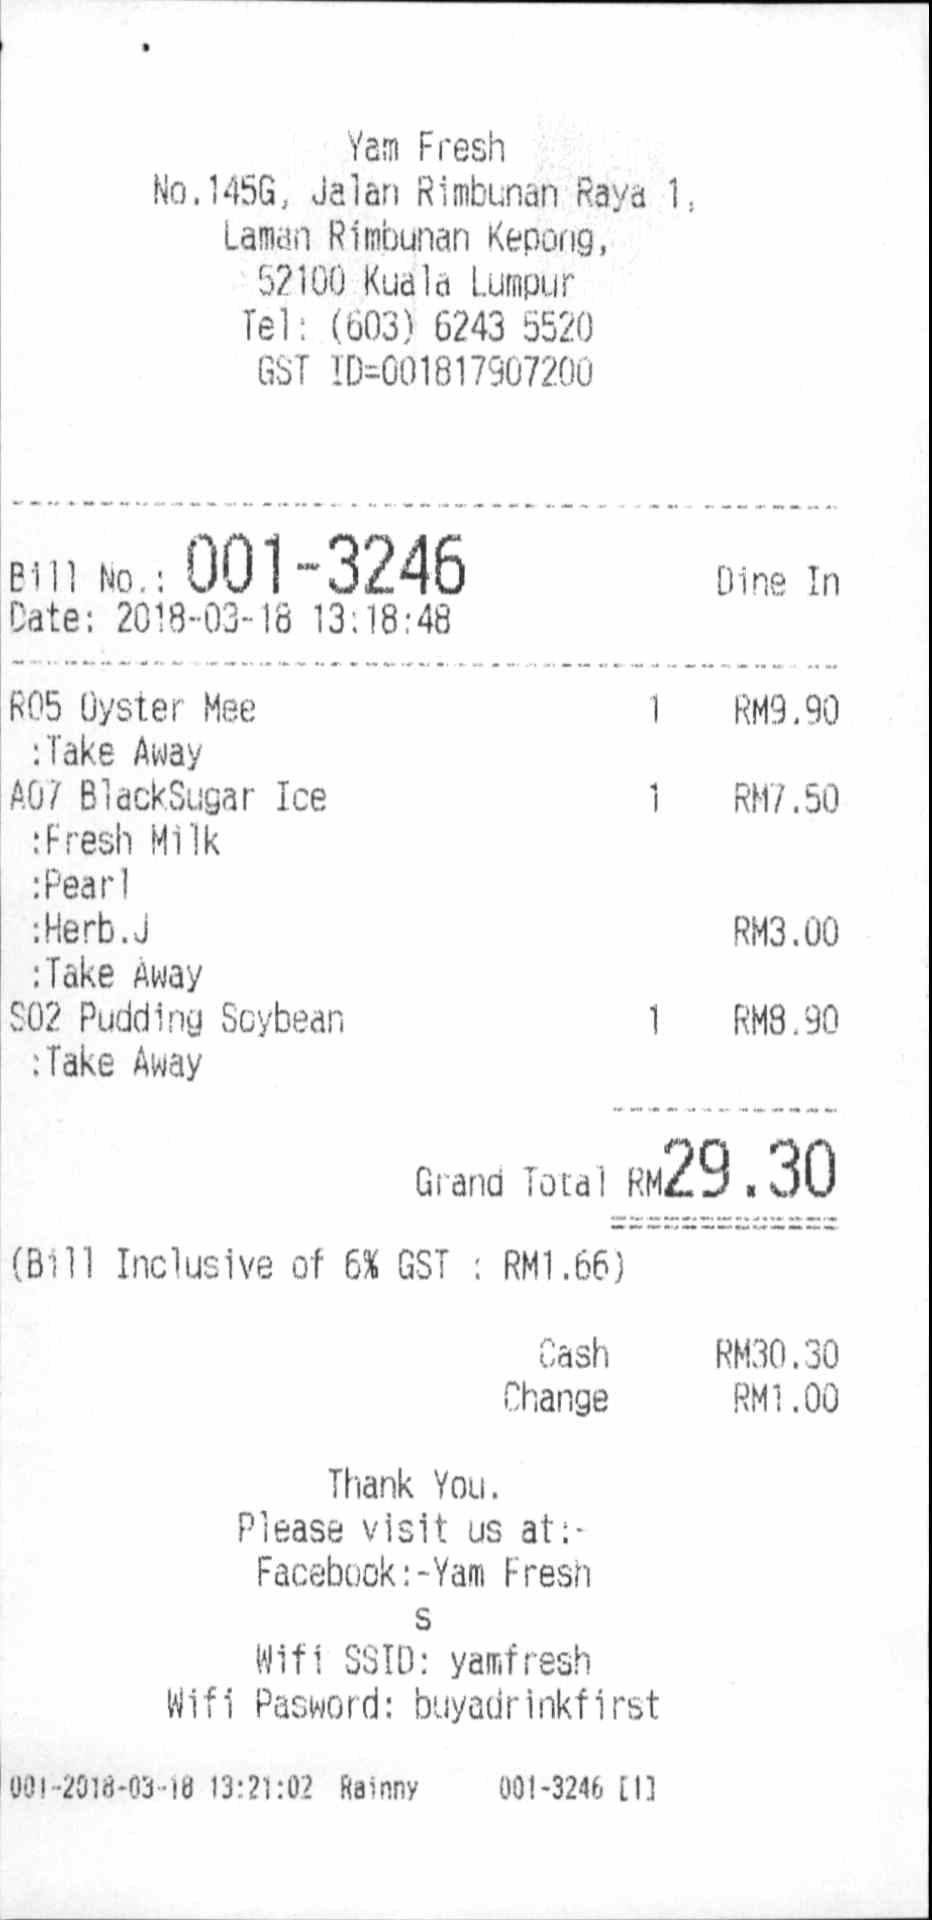
YAM FRESH
NO. 145G, JALAN RIMBUNAN RAYA 1,
LAMAN RIMBUNAN KEPONG,
52100 KUALA LUMPUR
TEL: (603) 6243 5520
GST ID=001817907200
BILL NO. :
001-3246
DATE: 2018-03-18
13:18:48
DINE IN
R05 OYSTER MEE
:TAKE AWAY
A07 BLACKSUGAR ICE
:FRESH MILK
:PEARL
:HERB,J
:TAKE AWAY
S02 PUDDING SOYBEAN
:TAKE AWAY
1
1
1
RM9.90
RM7.50
RM3.00
RM8.90
GRAND TOTAL
RM29.30
(BILL INCLUSIVE OF 6% GST : RM1.66)
CASH
CHANGE
RM30.30
RM1.00
THANK YOU.
PLEASE VISIT US AT : -
FACEBOOK : -YAM FRESH
S
WIFI SSID : YAMFRESH
WIFI PASWORD : BUYADRINKFIRST
001-2018-03-18 13:21:02
RAINNY
001-3246 [1]